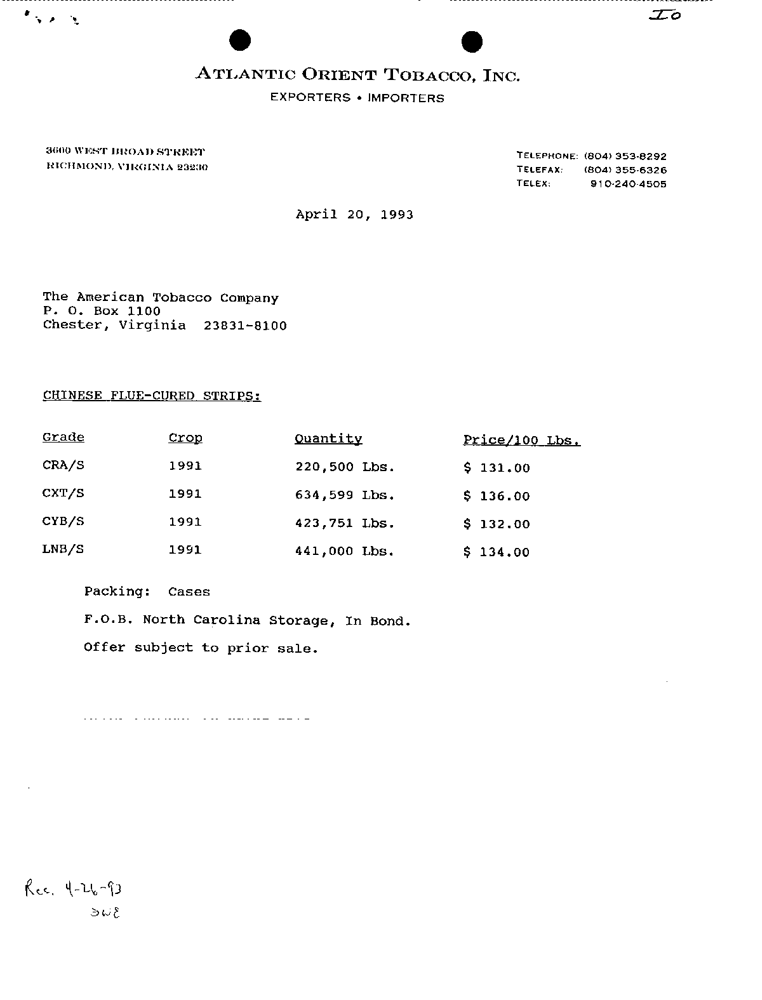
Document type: Invoice